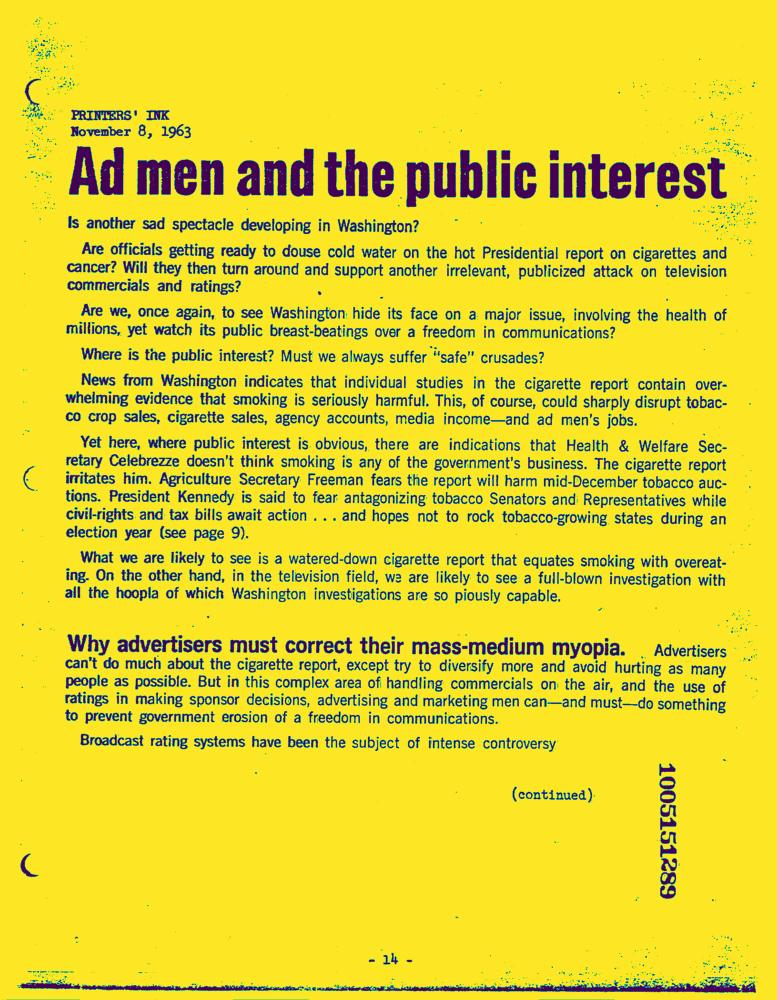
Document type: News-Article